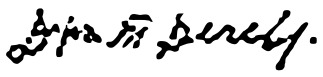
Signature of: todor dechev